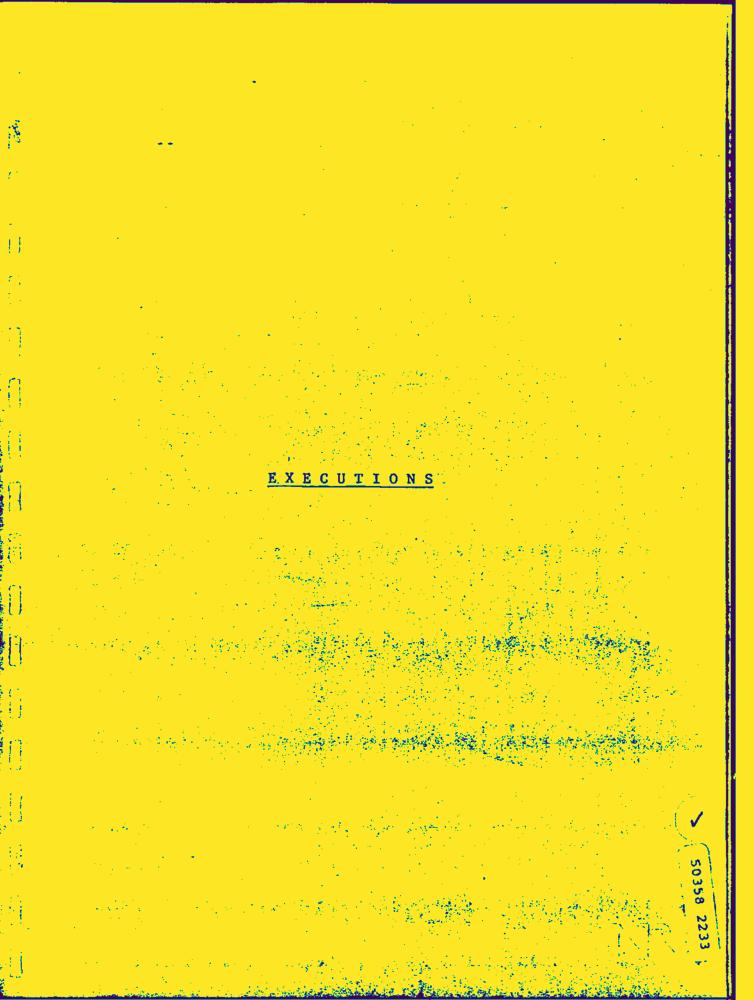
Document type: AD